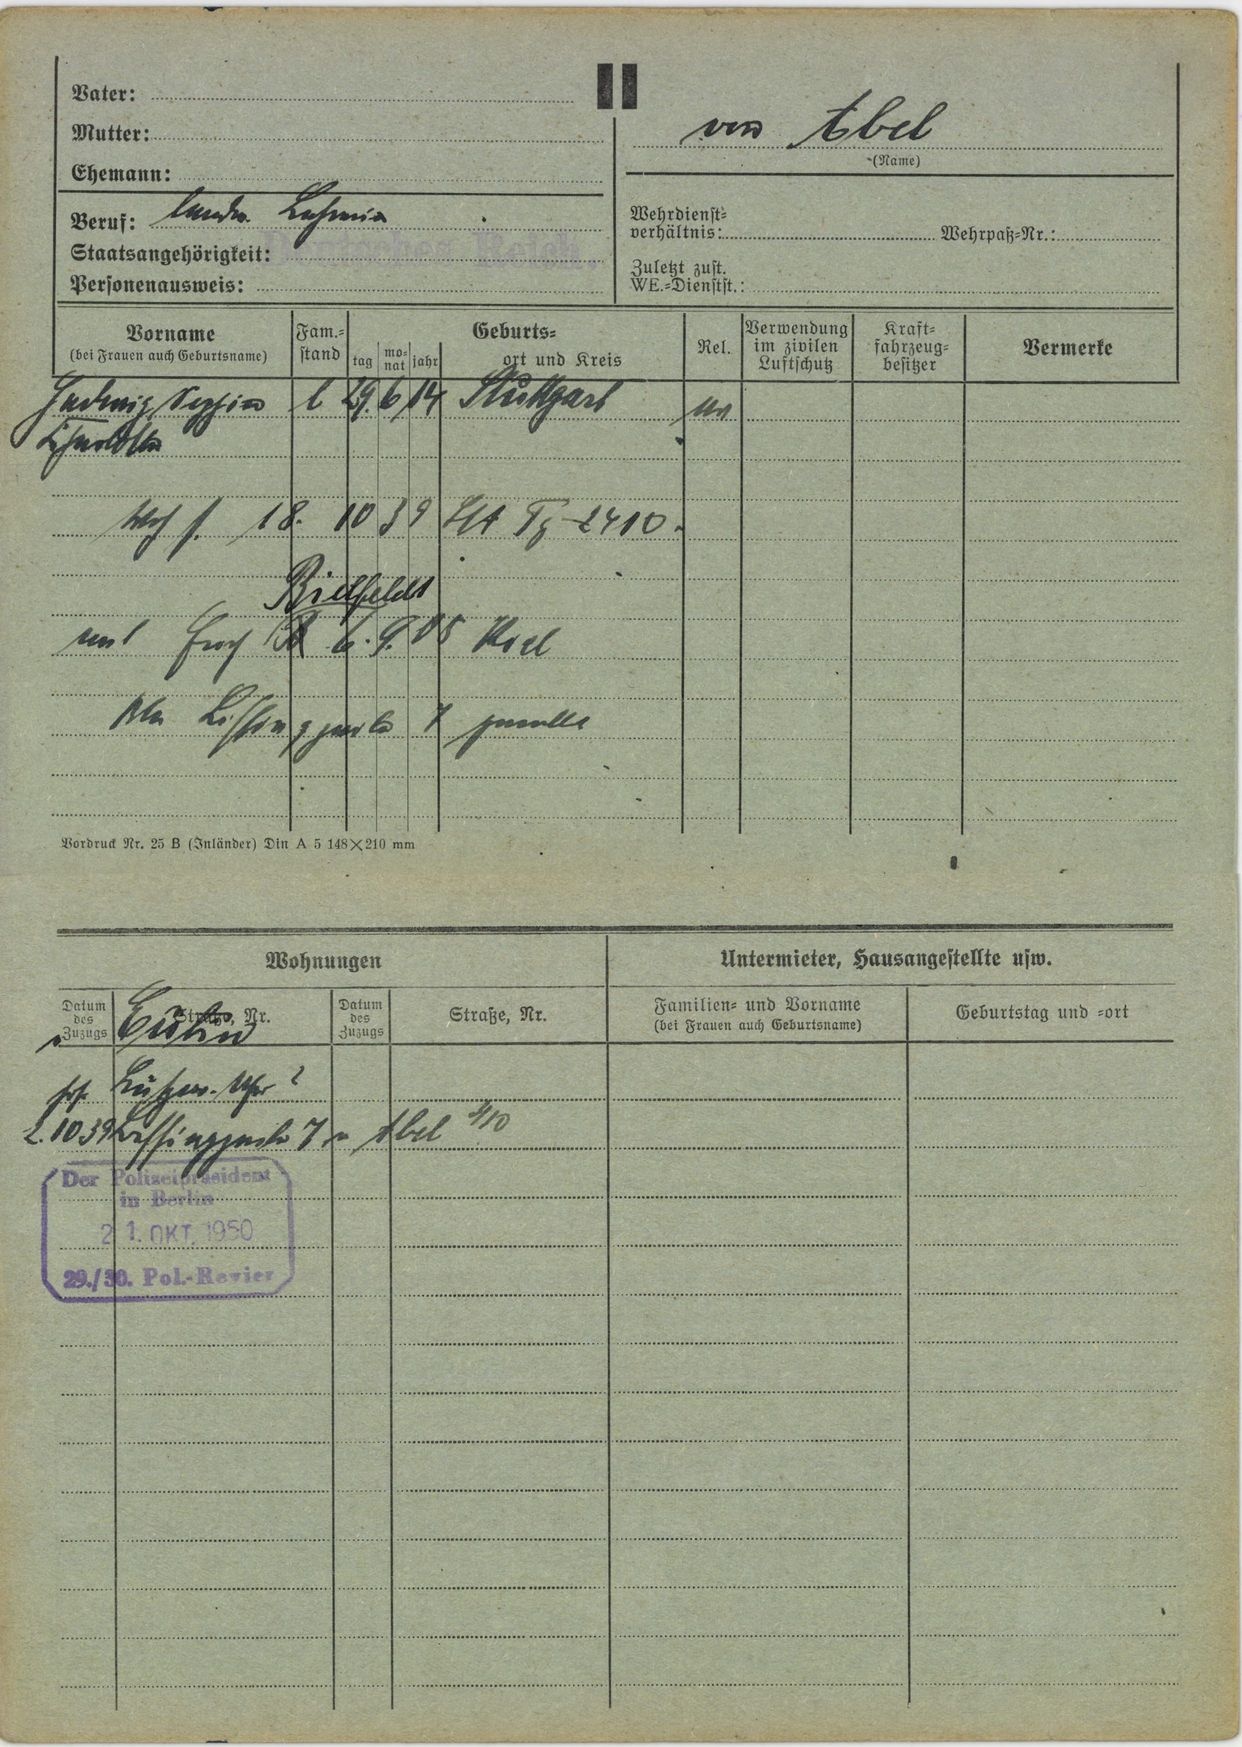
von Abel